Patient: Female, age 72
When the patient was 72 years old, she was examined for cough and dyspnea. Due to a slightly elevated D-dimer (a fibrin degradation product) level, a chest computed tomography (CT) scan with angiography was performed to exclude pulmonary embolism (PE). A non-specific nodule (7 mm in diameter, possibly a lymph node) was found in the lower lobe of her right lung.
At the age of 73 years, the patient was admitted to the Helsinki University Hospital (HUH; Jorvi Hospital, Espoo, Finland) emergency department (ER) after experiencing a couple of weeks of dyspnea, coughing, abdominal discomfort, and difficulties eating normally. Chest x-rays showed pleural fluid on the right side, suggesting pleuritis, empyema, or malignancy. The CT scan revealed pleural fluid resembling empyema, thickening of the mediastinal pleura, and some nodules on the right side of the interlobular pleura (Figure 2A). These results suggested malignancy or tuberculosis (TB), but neither malignant cells, TB, nor other bacteria were found in the pleural fluid samples of the patient. An abdominal CT scan detected a mass (initially suspected to be a pseudotumor; size: 4.7 cm x 6.3 cm x 7.5 cm; Figure 2B) associated with her left THA. A thoracoscopy for pleural biopsies was scheduled. Following a prolonged course of antibiotic treatment, her condition and infection markers improved, and the planned thoracoscopy was canceled based on an oncology consultation.
Keywords: angiosarcoma, endoprosthesis, pseudotumor, thrombocytopenia, total hip arthroplasty
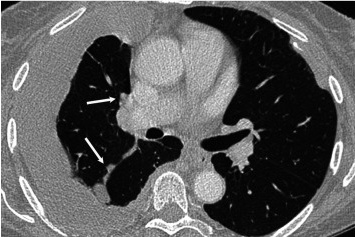